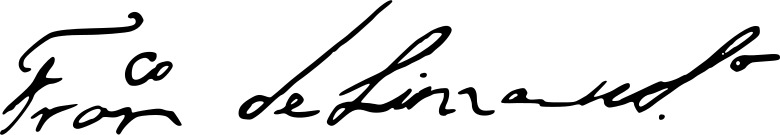
Signature of: francisco de lima e silva